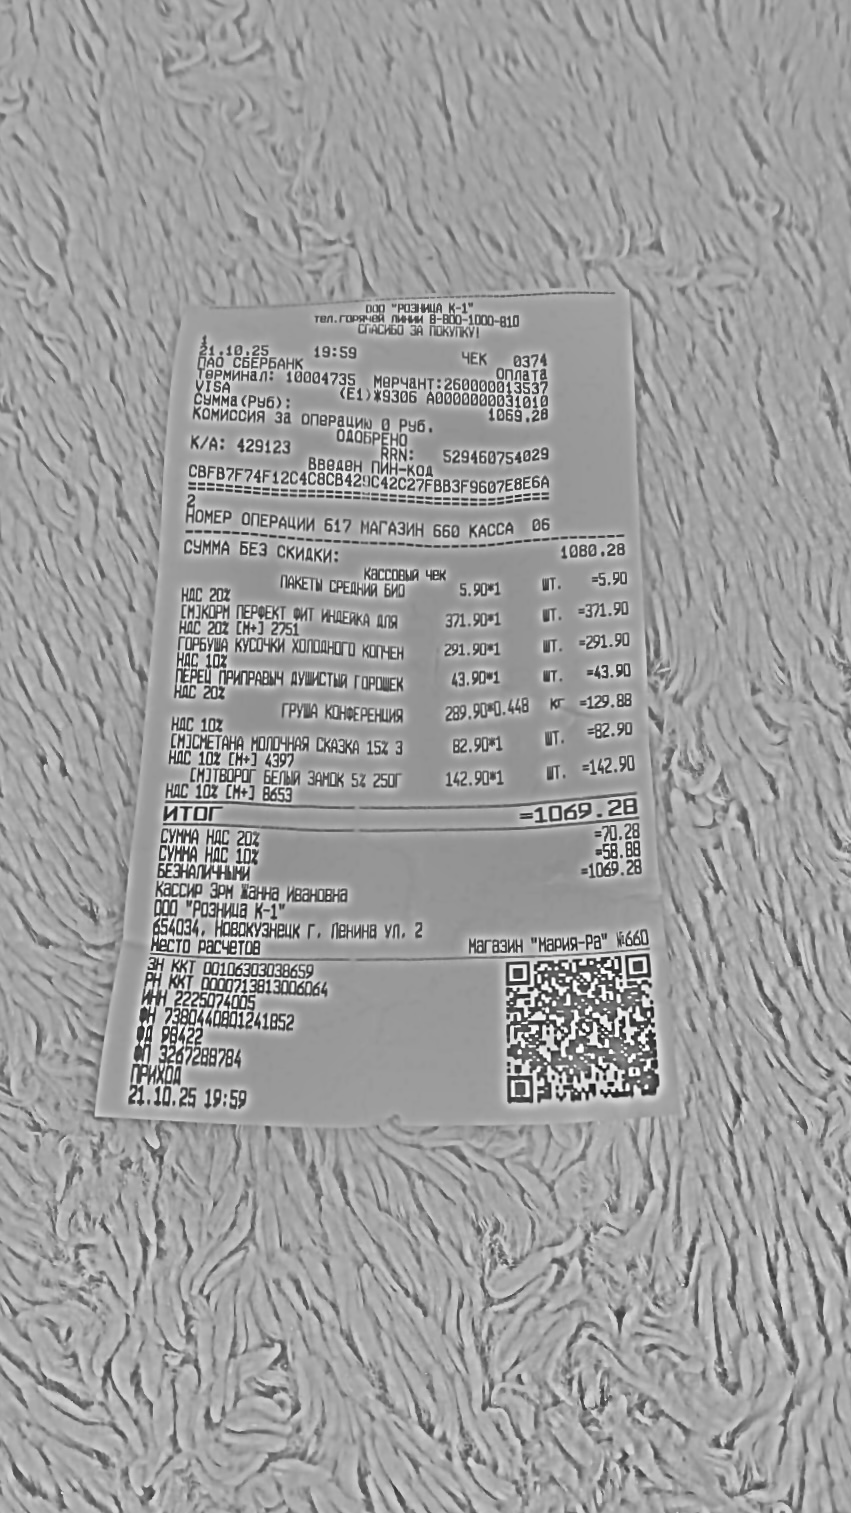
Продавец: ООО "Розница К-1"
ИНН: 2225074005
Дата: 21.10.25
Товары: ПАКЕТЫ СРЕДНИЙ БИО; [М]КОРМ ПЕРФЕКТ ФИТ ИНДЕЙКА ДЛЯ; ГОРБУША КУСОЧКИ ХОЛОДНОГО КОПЧЕН; ПЕРЕЦ ПРИПРАВЫЧ ДУШИСТЫЙ ГОРОШЕК; ГРУША КОНФЕРЕНЦИЯ; [М]СМЕТАНА МОЛОЧНАЯ СКАЗКА 15%; [М]ТВОРОГ БЕЛЫЙ ЗАМОК 5% 250Г
Количество: 1; 1; 1; 1; 0.448; 1; 1
Цена: 5.90; 371.90; 291.90; 43.90; 289.90; 82.90; 142.90
Сумма: 5.90; 371.90; 291.90; 43.90; 129.88; 82.90; 142.90
Итого: 1069.28